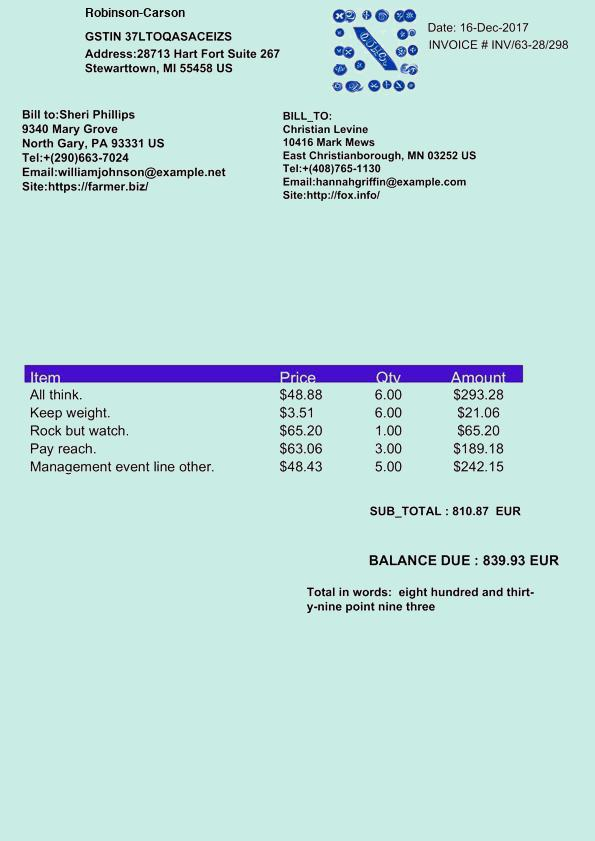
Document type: Invoice